Question: What is the suspected problem?
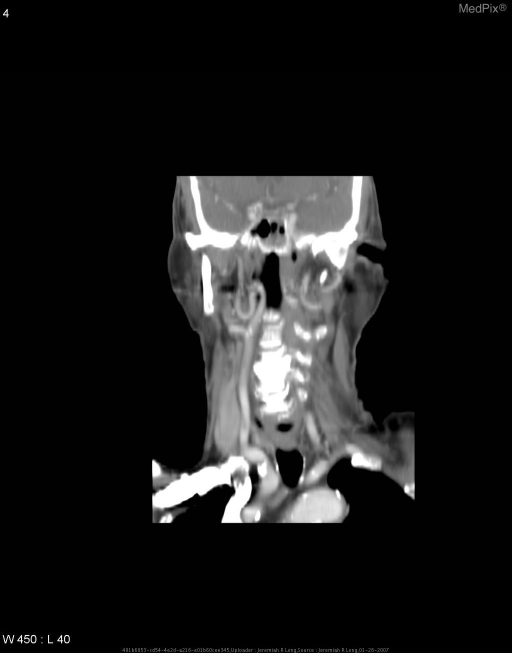
Answer: The findings suggest Contrast enhanced axial CT images of the neck demonstrate a marked tortuosity of the right internal carotid artery just distal to the carotid bulb.  There is medial deviation of the internal carotid with mass effect on the adjacent retropharyngeal soft tissues of the neck.  This correlates with the patient's "mass" alluded to in the clinical history.  Incidentally noted are calcified atherosclerotic plaques.

A thick section multi-planar reformatted image demonstrates the tortuosity of this vessel well.

Also in the patient's prior studies was a carotid dopler ultrasound examination which again demonstrated the tortuosity of this vessel.. A thick section multi-planar reformatted image demonstrates the marked tortuosity of the vessel well.. The patient might have a history of 84 year old male referred to otolaryngology clinic for a right tonsillar "mass.".